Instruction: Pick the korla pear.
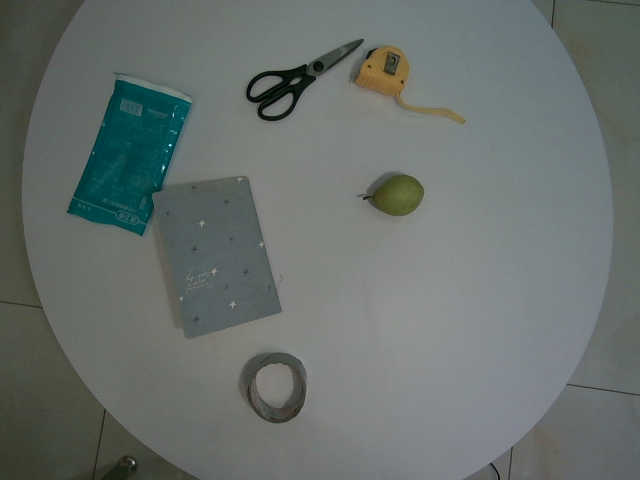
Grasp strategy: vertical